Question: What is the assessed value of the property as noted in the document?
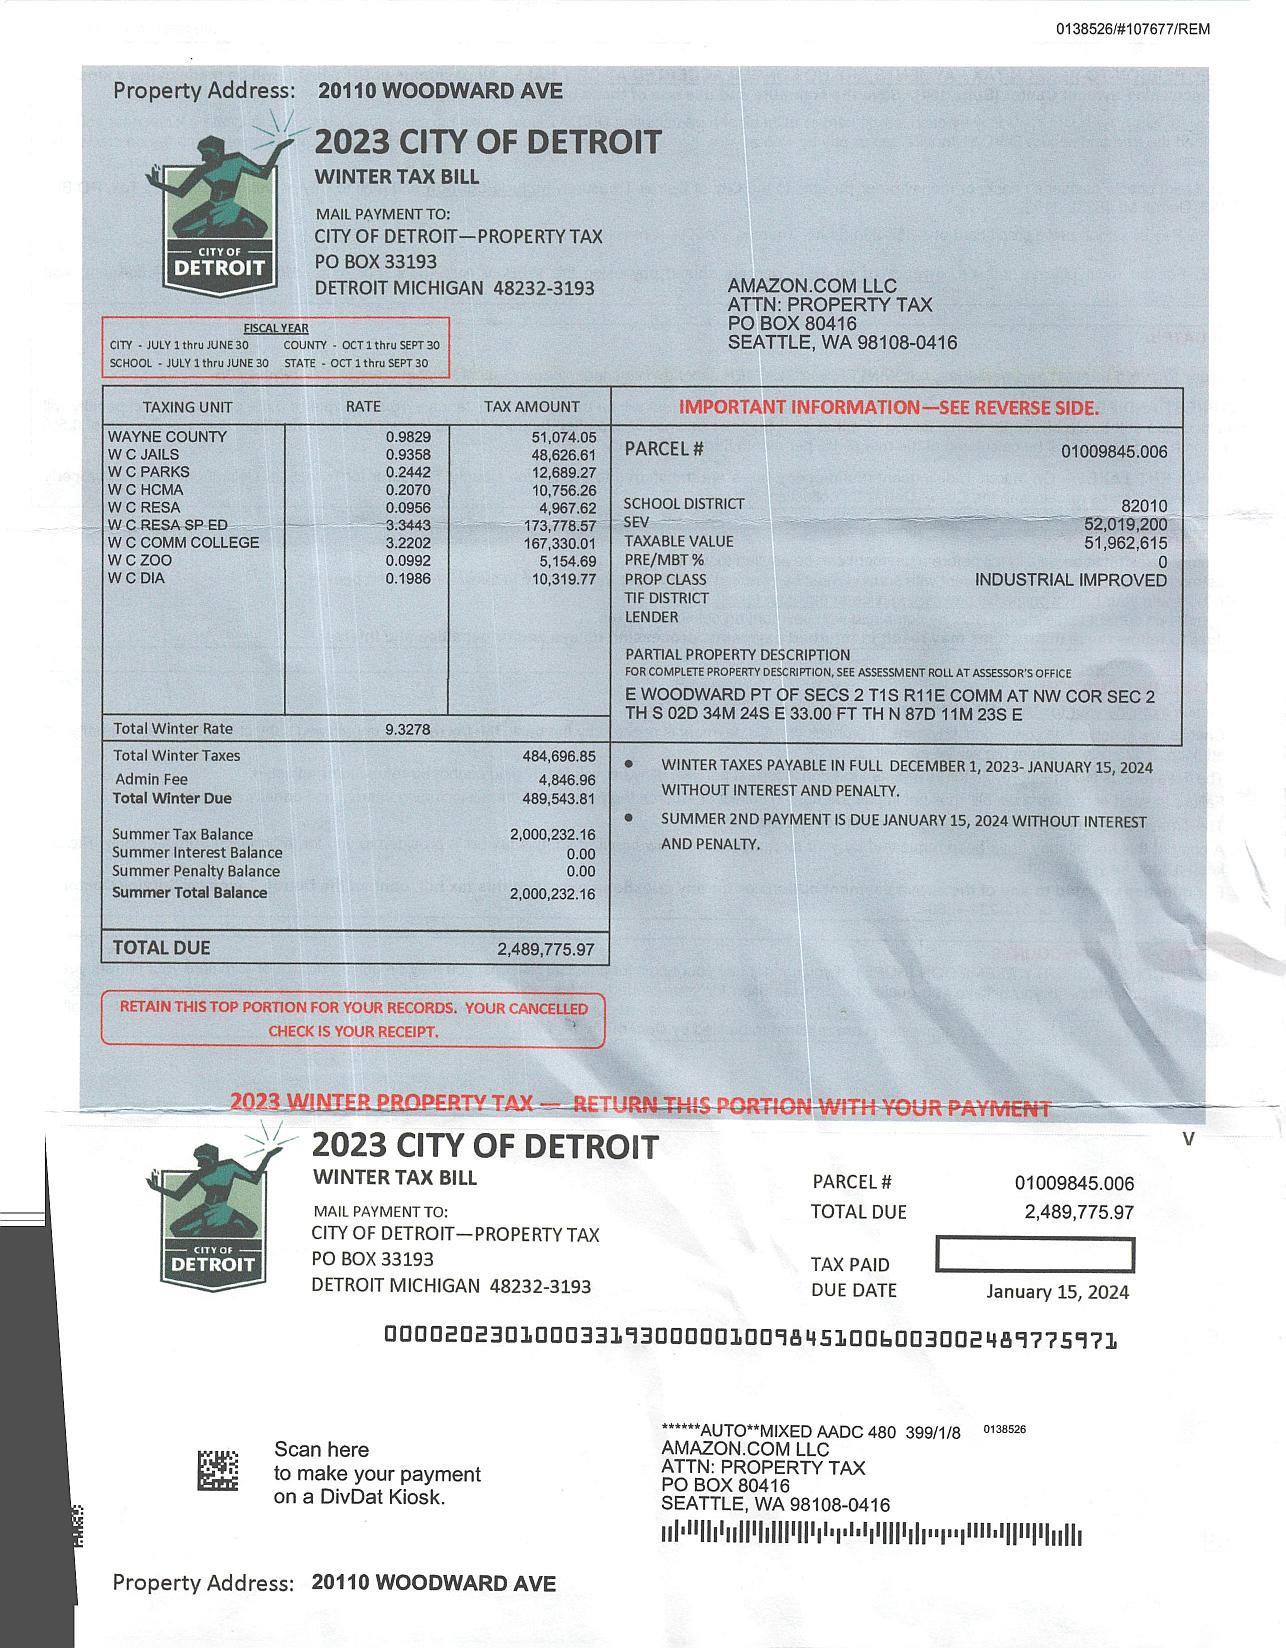
Answer: "51,962,615"